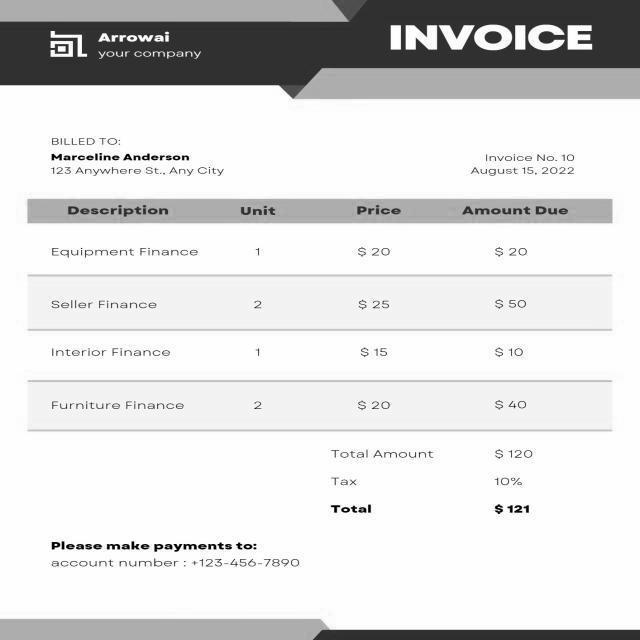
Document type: Invoice